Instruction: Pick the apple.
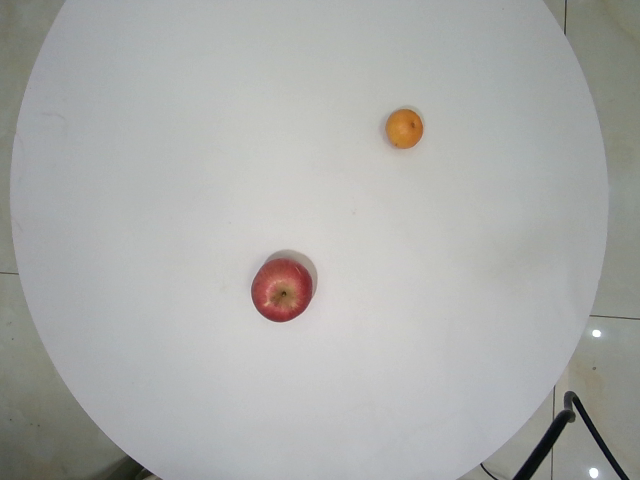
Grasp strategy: vertical